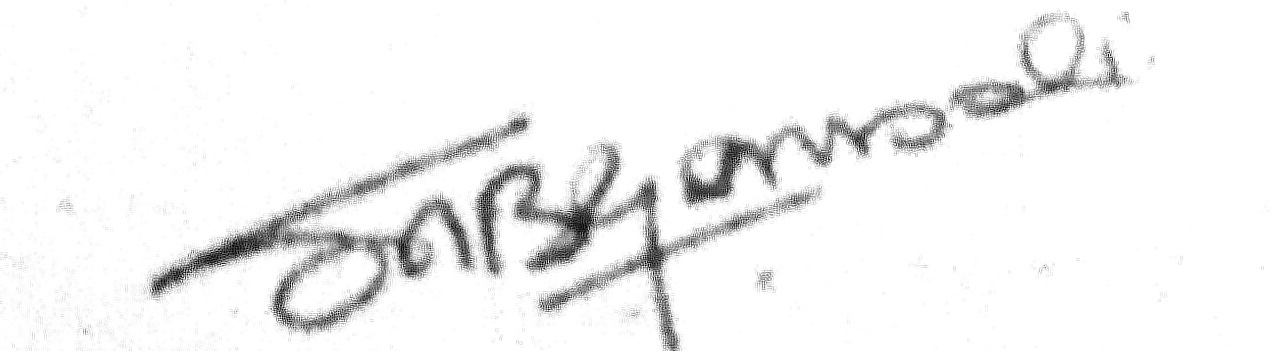
Signature of: sanjay leela bhansali